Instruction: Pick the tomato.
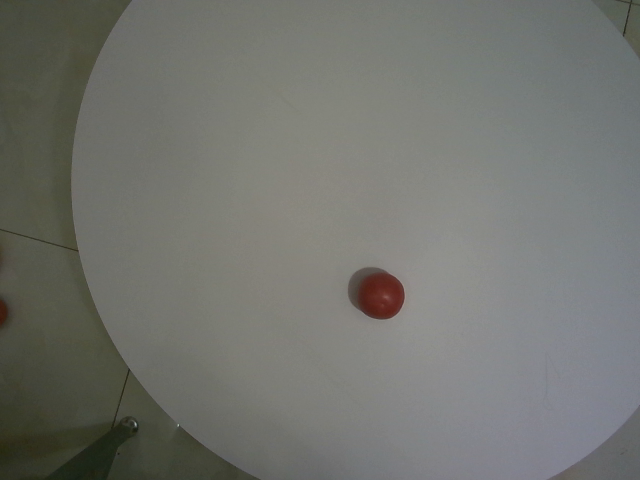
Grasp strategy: vertical